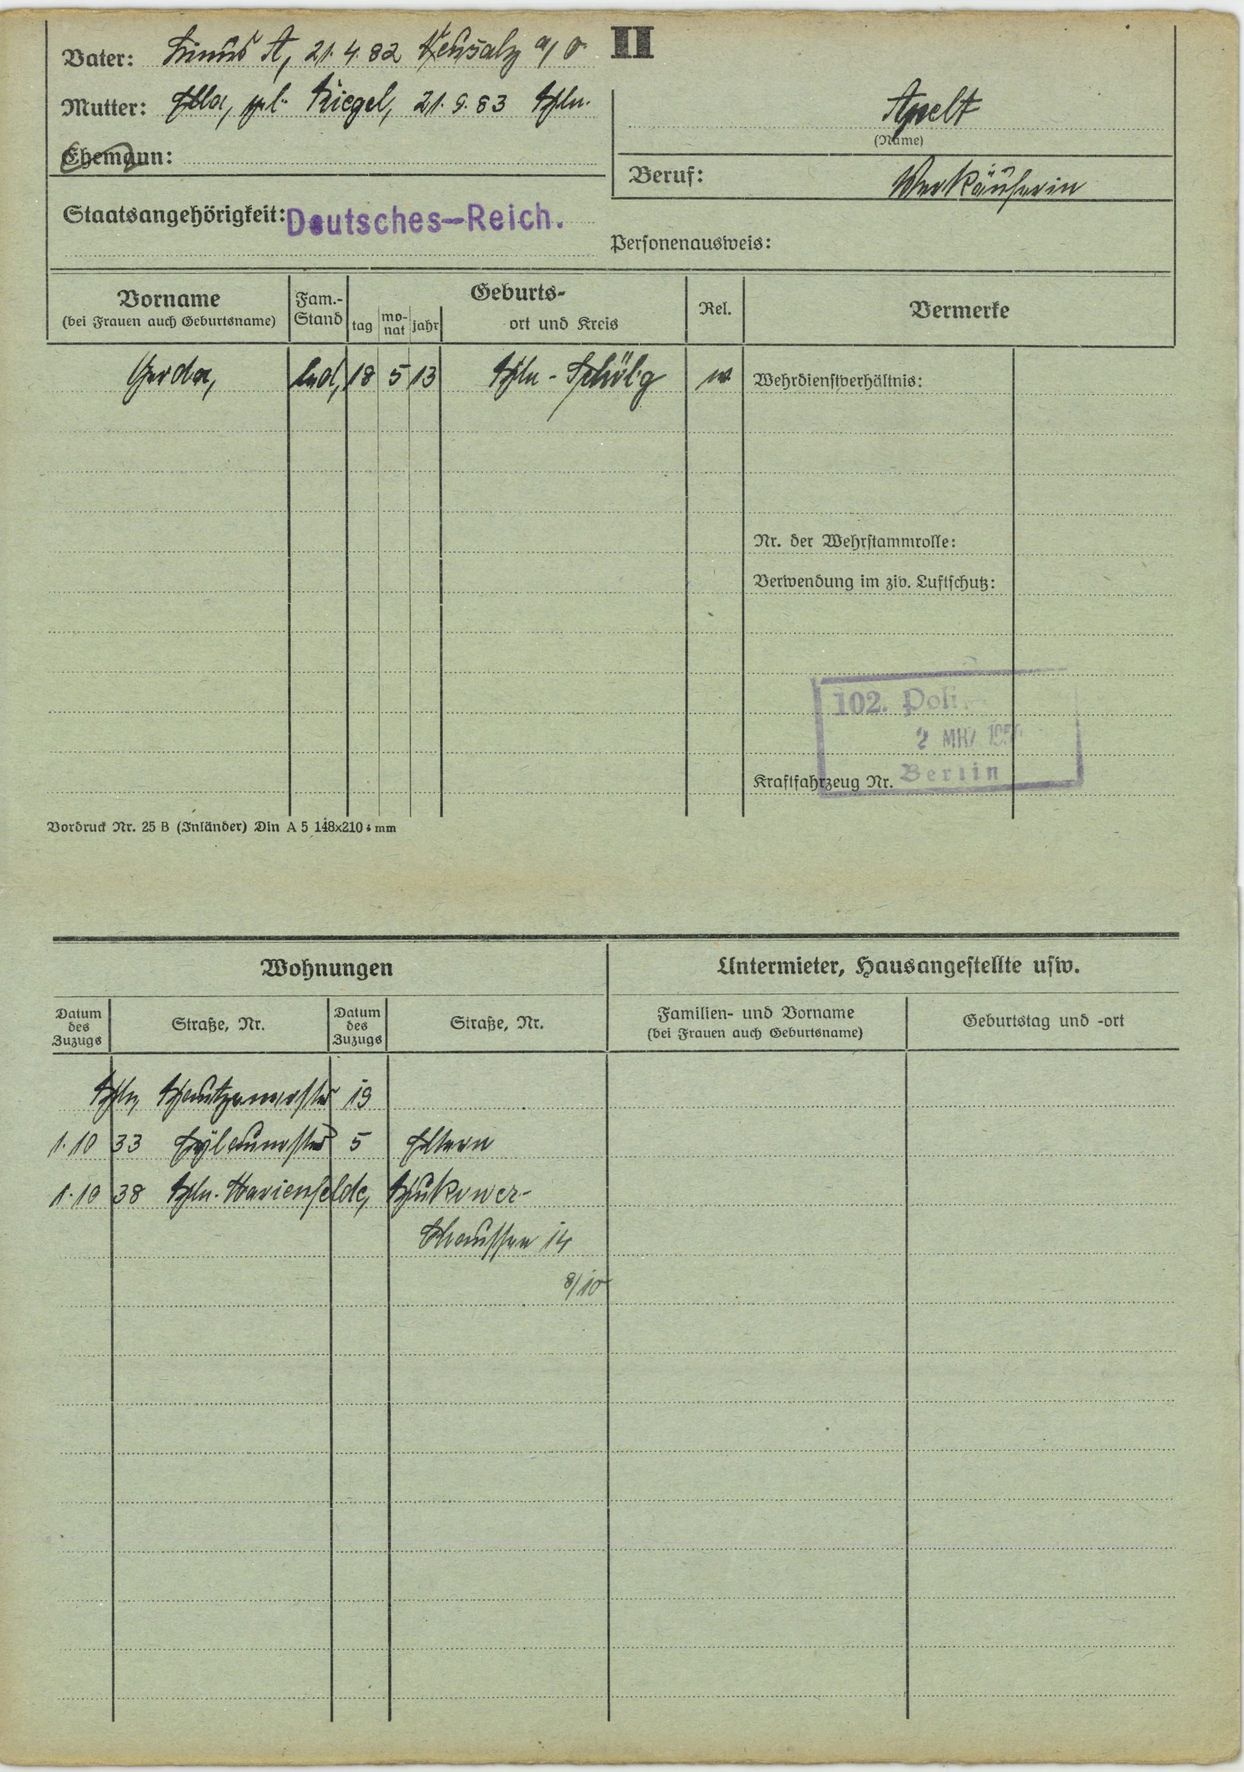
Apelt